Question: How is the history relevant to the case?
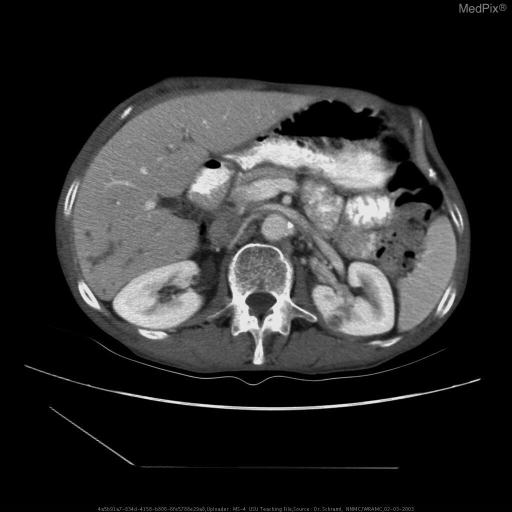
Answer: The patient's history of 67 y/o male presents for further evaluation of an abnormal chest radiograph, discovered during a recent episode of both hepatic and left kidney abscesses. is key in understanding the case.